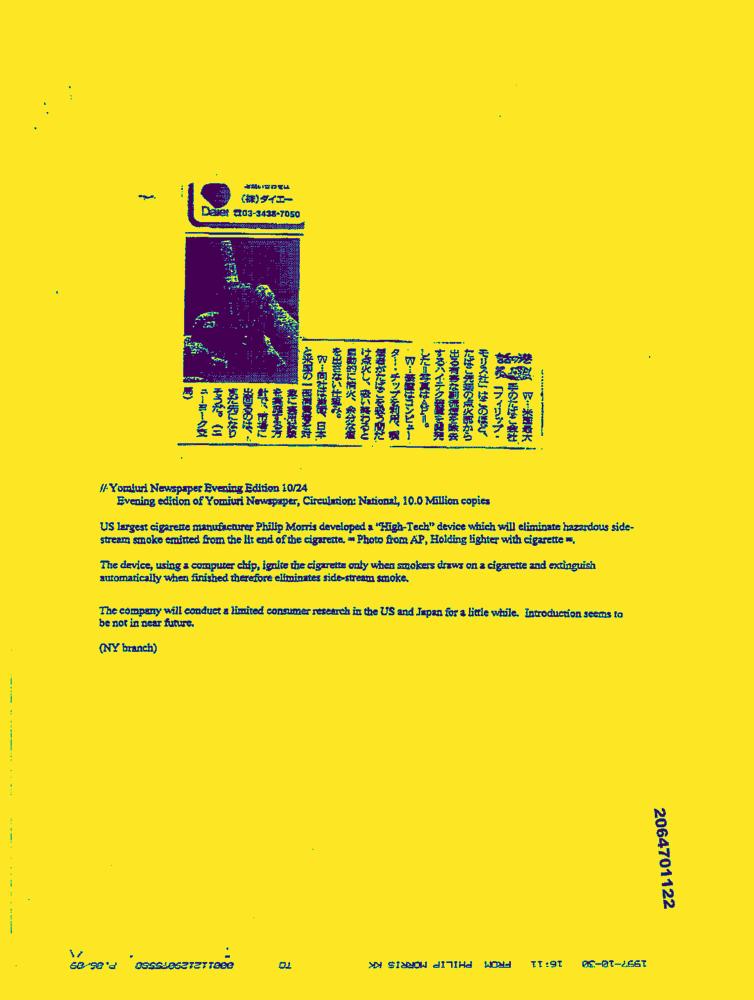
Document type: News-Article